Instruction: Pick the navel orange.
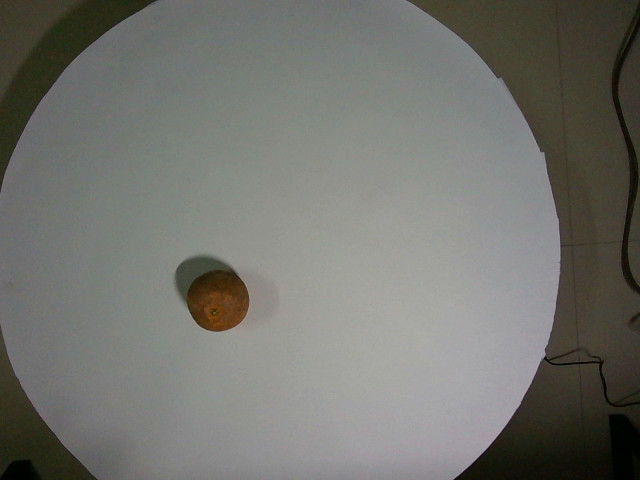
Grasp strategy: vertical